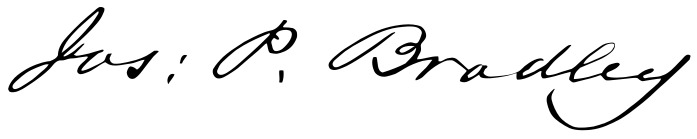
Signature of: joseph p bradley